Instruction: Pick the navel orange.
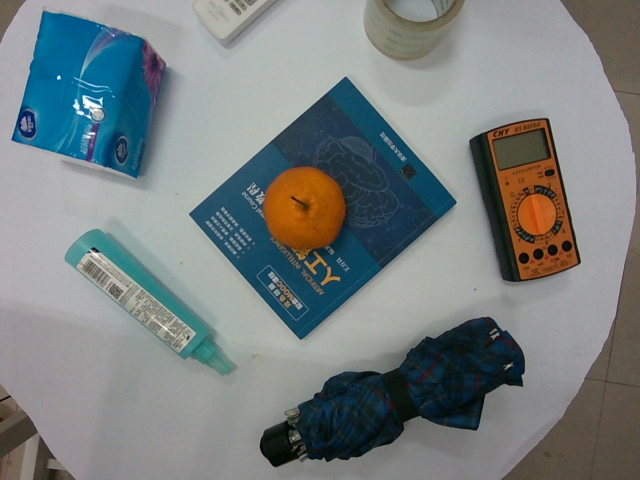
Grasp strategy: vertical